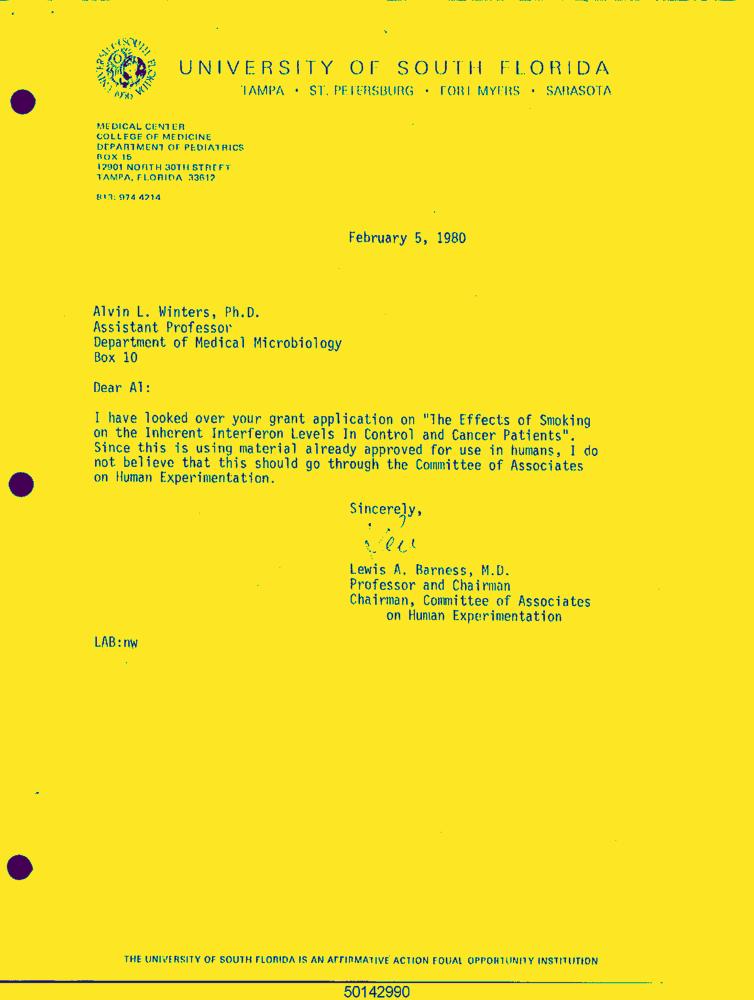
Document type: Letter-Doc